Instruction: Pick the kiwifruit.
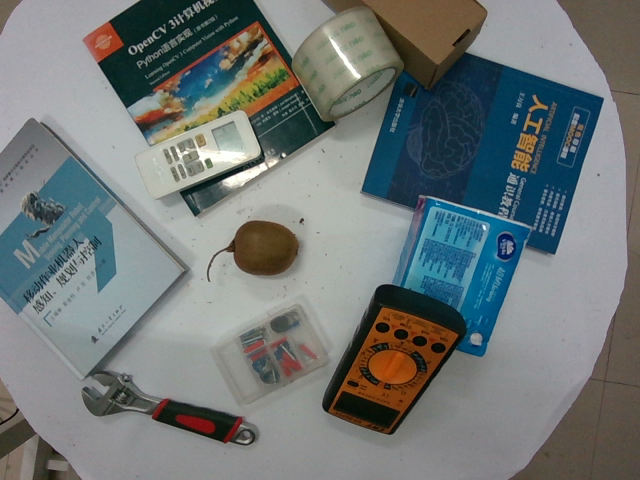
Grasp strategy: vertical